Question: How is the history relevant to the case?
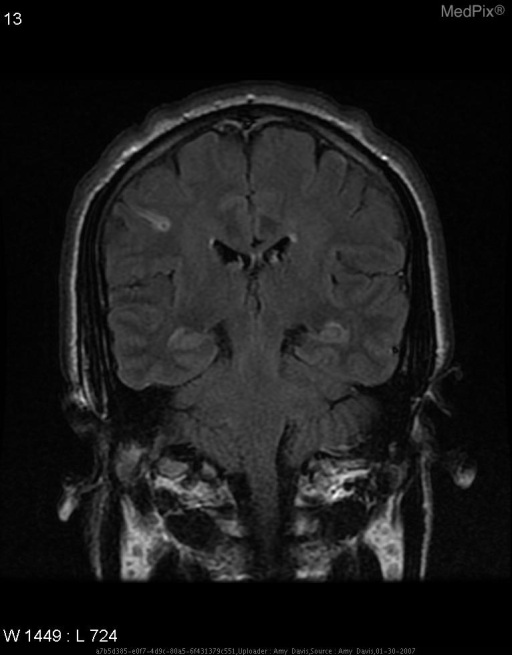
Answer: The patient's history of 44yo RHD M with sudden onset of difficulty speaking, L facial droop and drooling.  Pt had difficulty forming words, slurred speech, and numbness in L face and arm.  Most of the reported symptoms resolved within 10 minutes, with slight numbess and tingling in the L corner of the mouth still present after 30-45 minutes. is key in understanding the case.